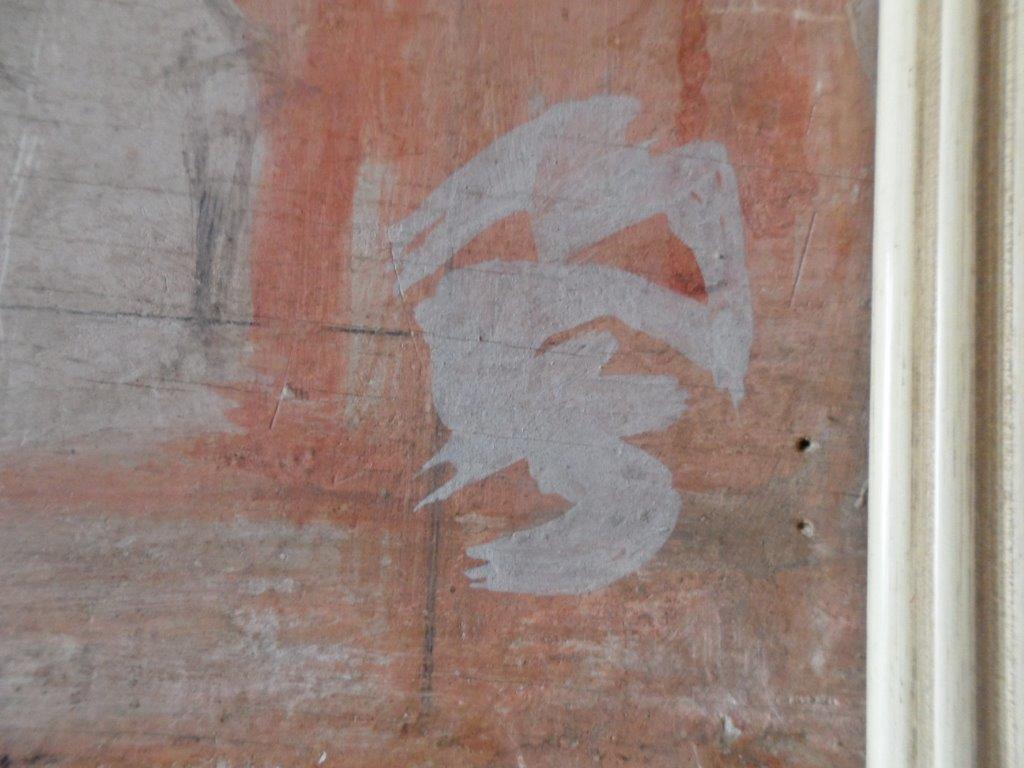
Signature of: konrad schmid meil